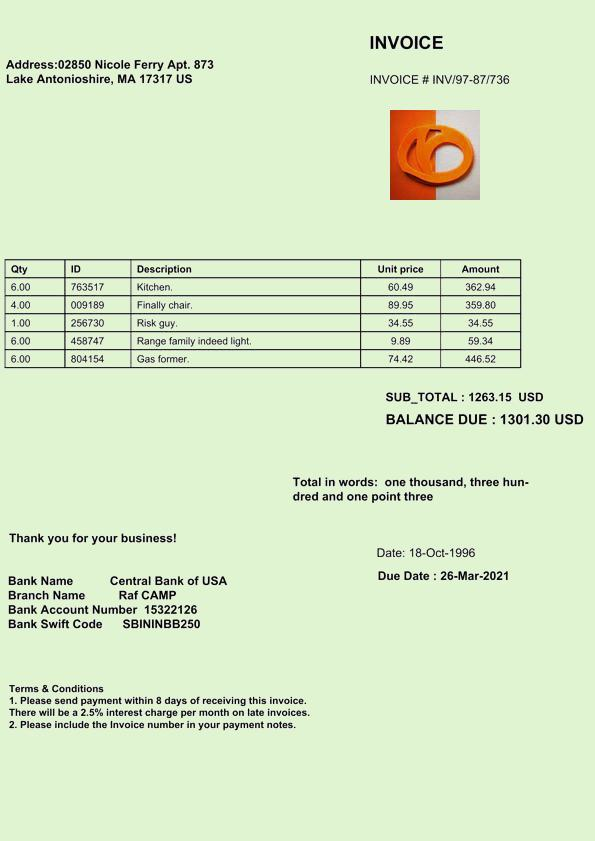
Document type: Invoice